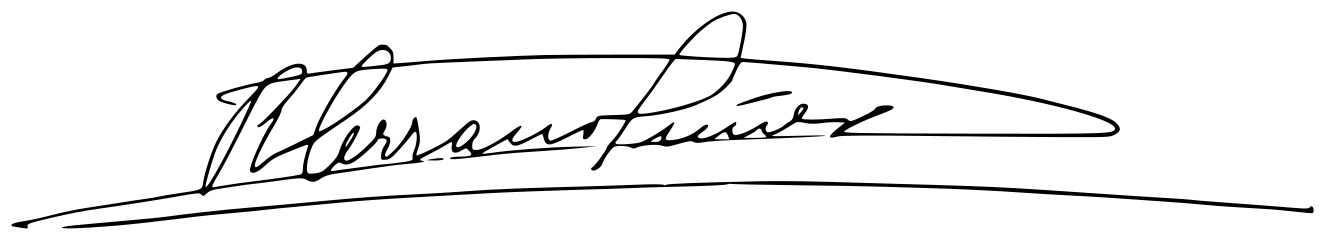
Signature of: ramón serrano suñer